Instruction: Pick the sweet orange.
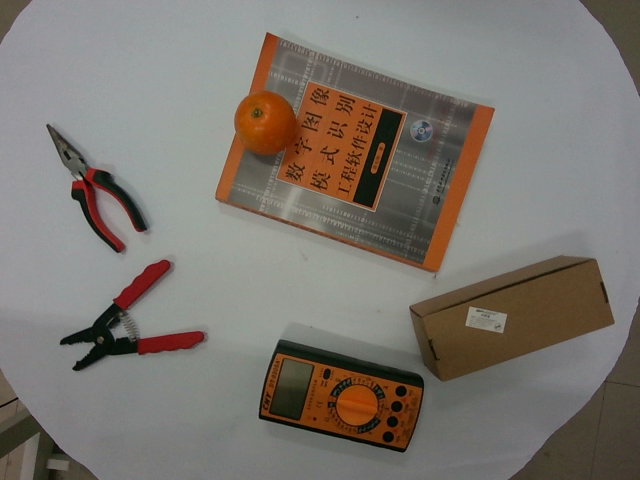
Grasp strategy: vertical